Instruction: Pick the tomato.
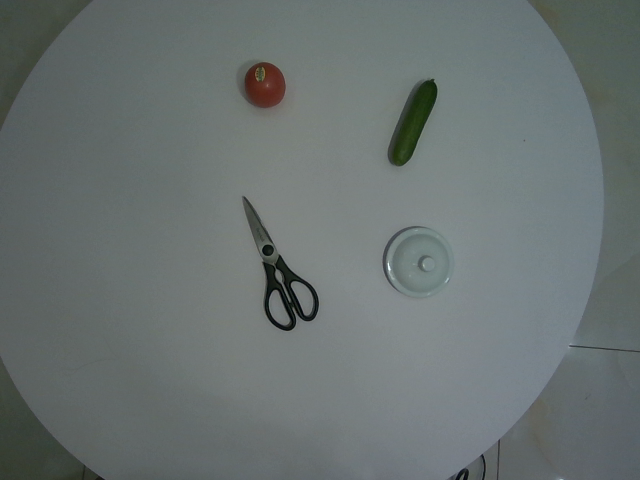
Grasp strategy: vertical